Question: How does the patient history play a role?
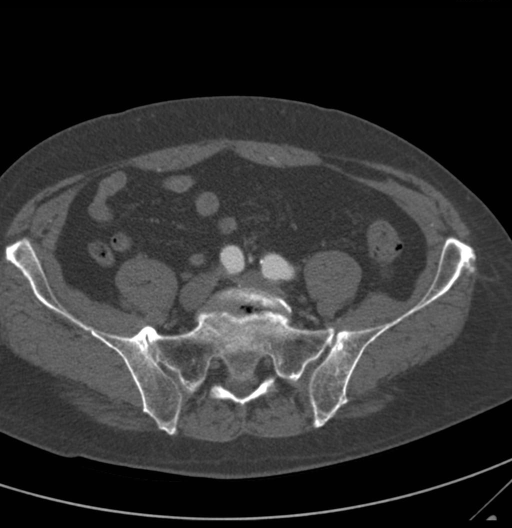
Answer: The patient's history of A 75-year-old white man with a history of smoking and mid-abdomen pain. is key in understanding the case.